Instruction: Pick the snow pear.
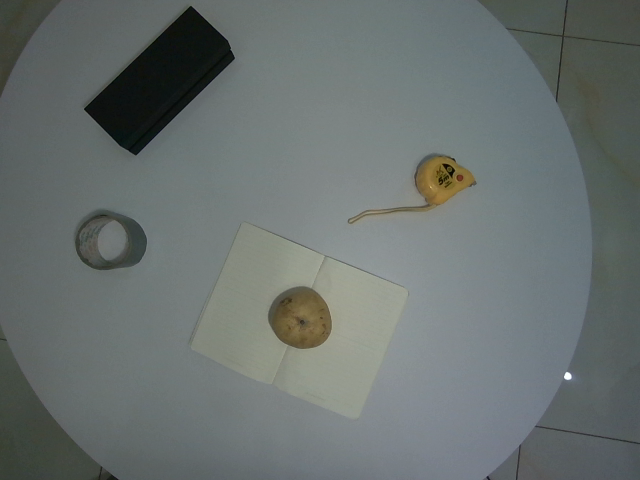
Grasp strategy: vertical